Please extract the written amount, numerical amount, recipient's name, date on the cheque, and the bank's name from the image.
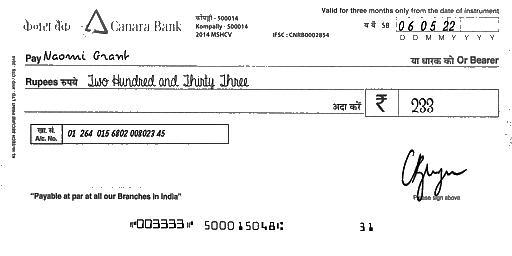
amt_in_words: Two Hundred and Thirty Three
amt_in_figures: 233
payee_name: Naomi Grant
bank_name: Canara Bank
cheque_date: 06/05/22